Question: What might the diagnosis be?
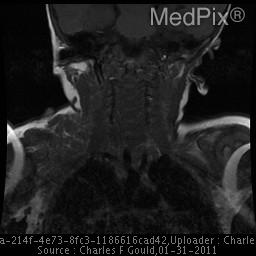
Answer: The possible diagnosis includes •  Capillary (Infantile) Hemangioma
•  Venous Malformation
•  Sarcoma (Rhabdomyosarcoma, Extraosseous Ewings, Undifferentiated Sarcoma)
•  Plexiform Neurofibroma
•  Arteriovenous Malformation.